Question: Can you provide the account number mentioned in the document?
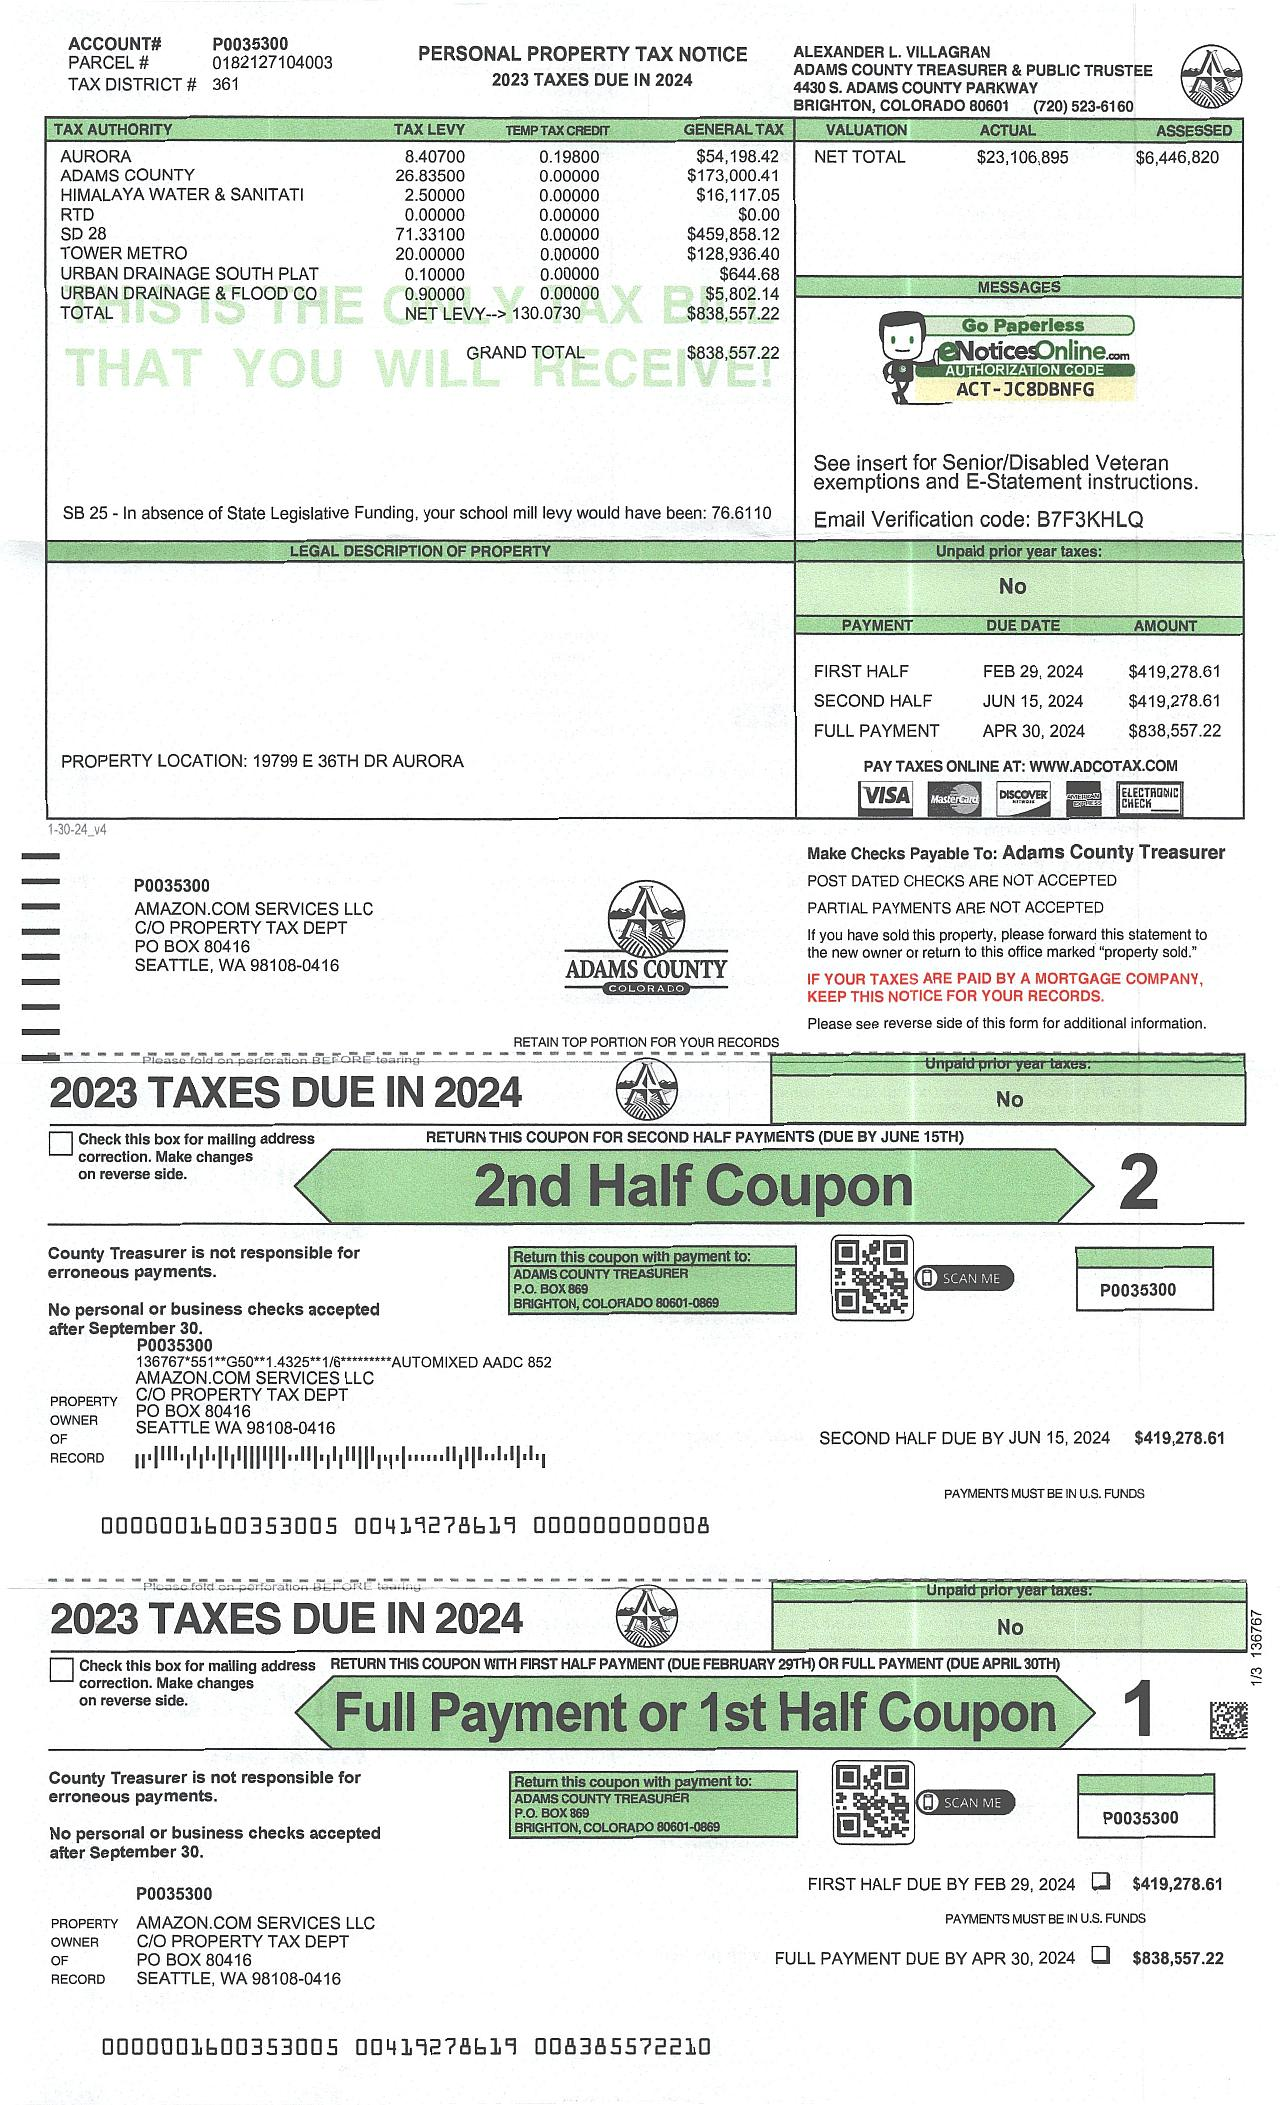
Answer: "P0035300"